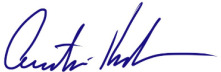
Signature of: austin knudsen